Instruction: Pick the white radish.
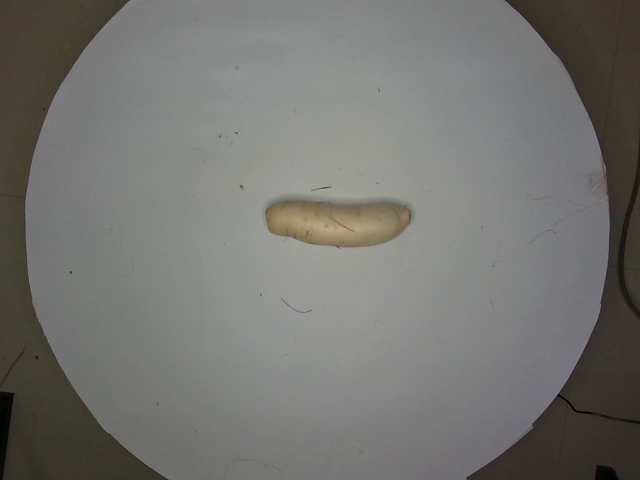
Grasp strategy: vertical